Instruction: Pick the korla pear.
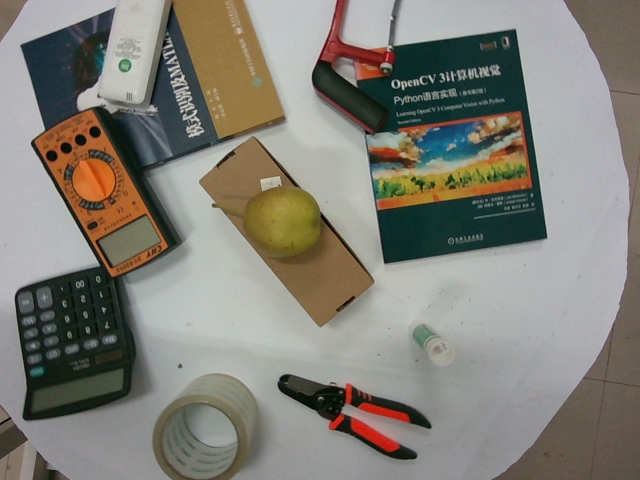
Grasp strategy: vertical